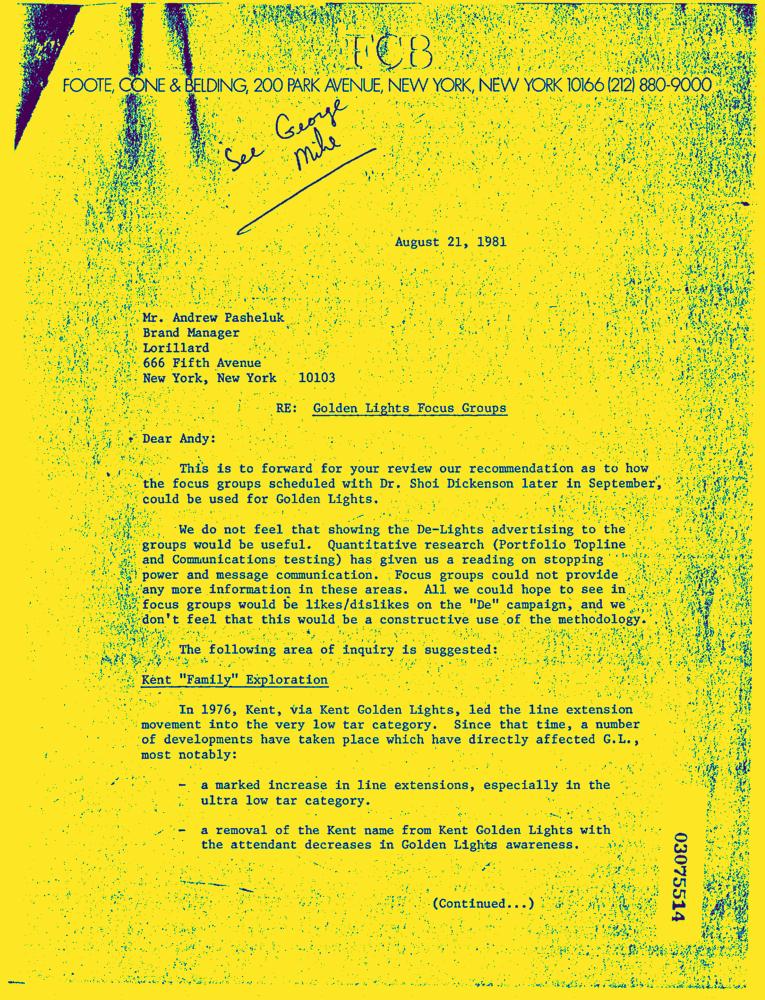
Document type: Letter-Doc